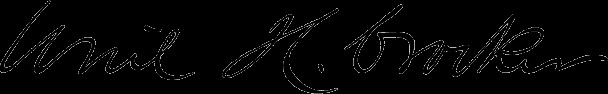
Signature of: uriel haskell crocker